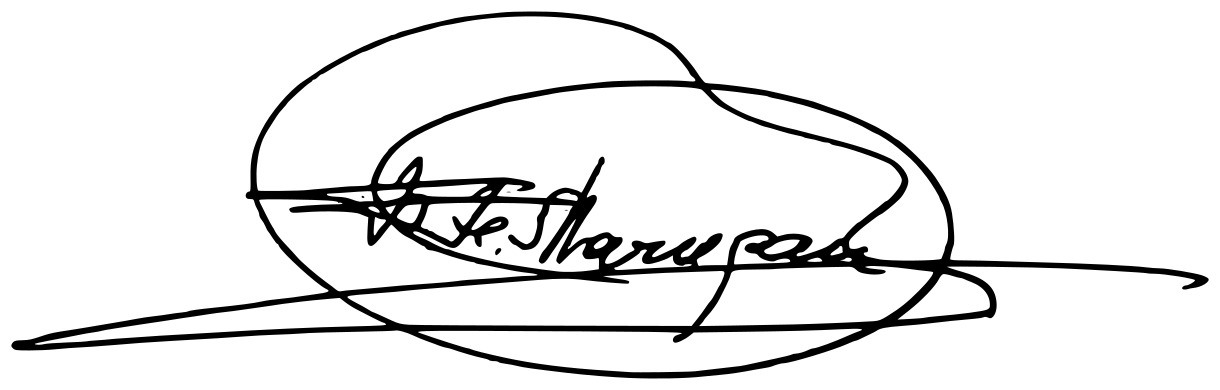
Signature of: francisco fernández marugán